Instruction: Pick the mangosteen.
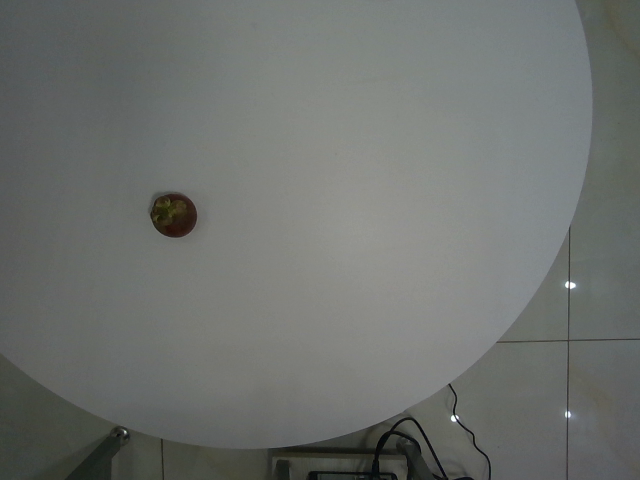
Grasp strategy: vertical